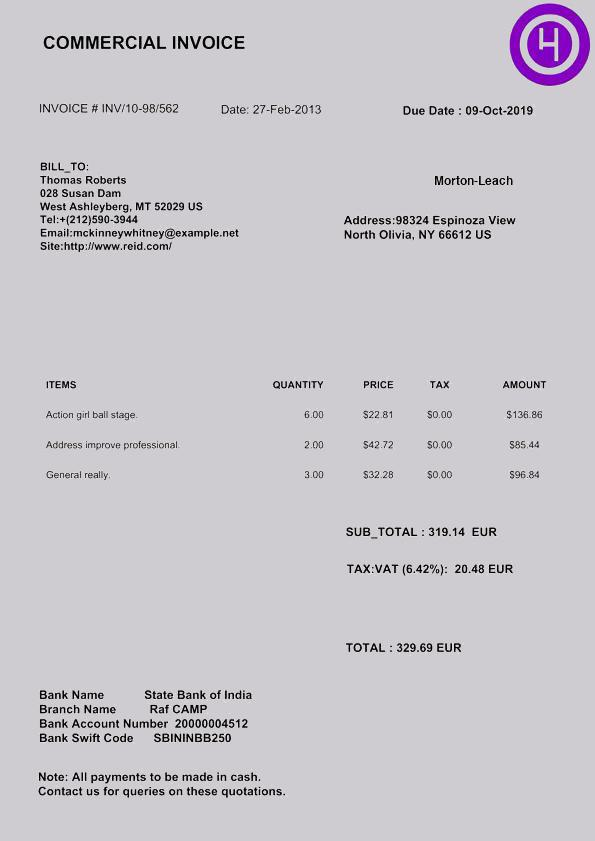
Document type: Invoice